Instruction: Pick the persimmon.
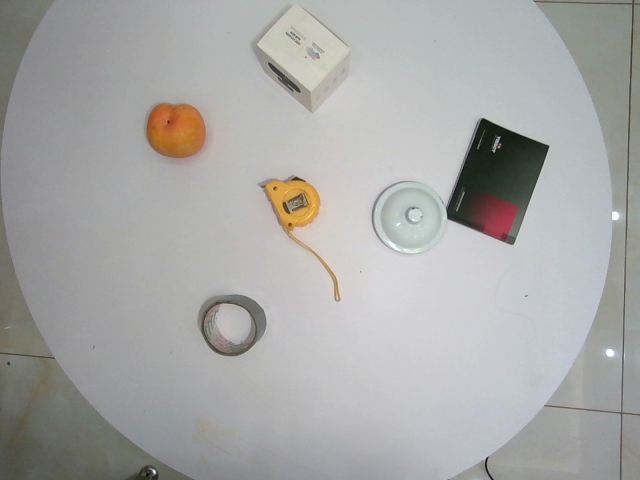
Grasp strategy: vertical